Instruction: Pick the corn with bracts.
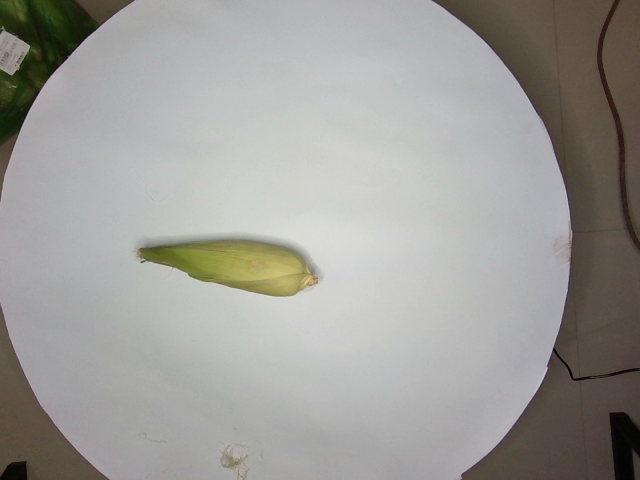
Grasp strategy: vertical